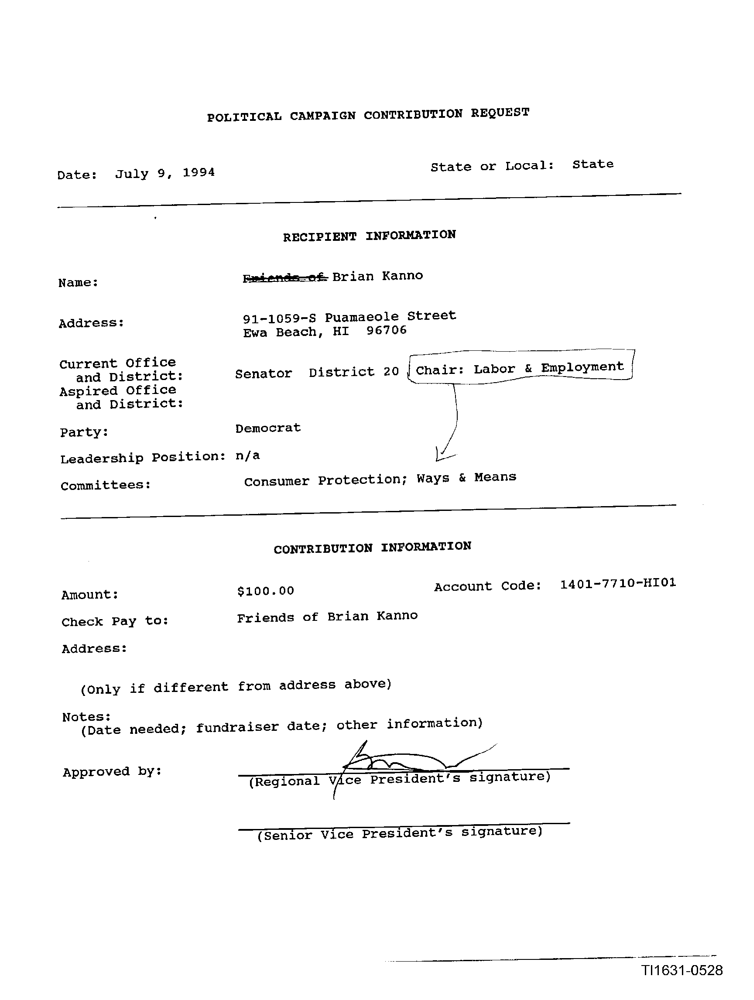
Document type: Invoice